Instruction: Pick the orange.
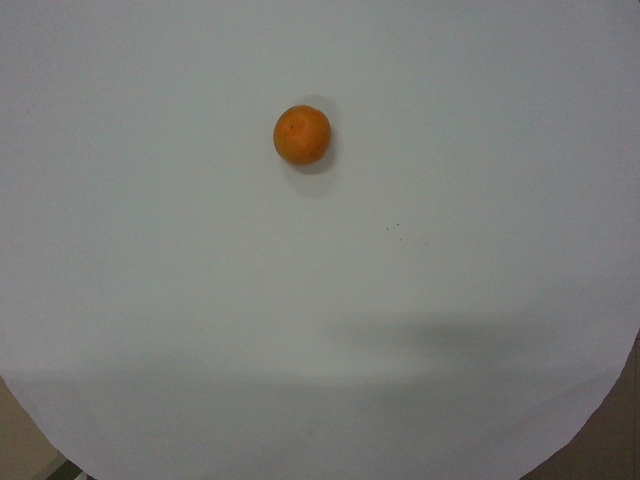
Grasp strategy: vertical